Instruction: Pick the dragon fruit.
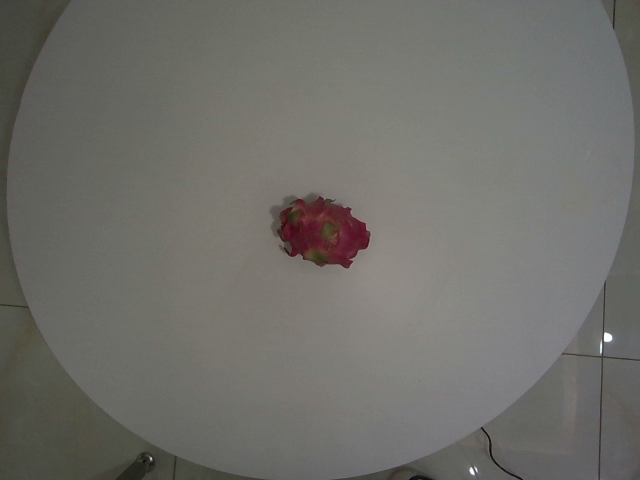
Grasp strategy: vertical